Question: What is the property identification or parcel number listed?
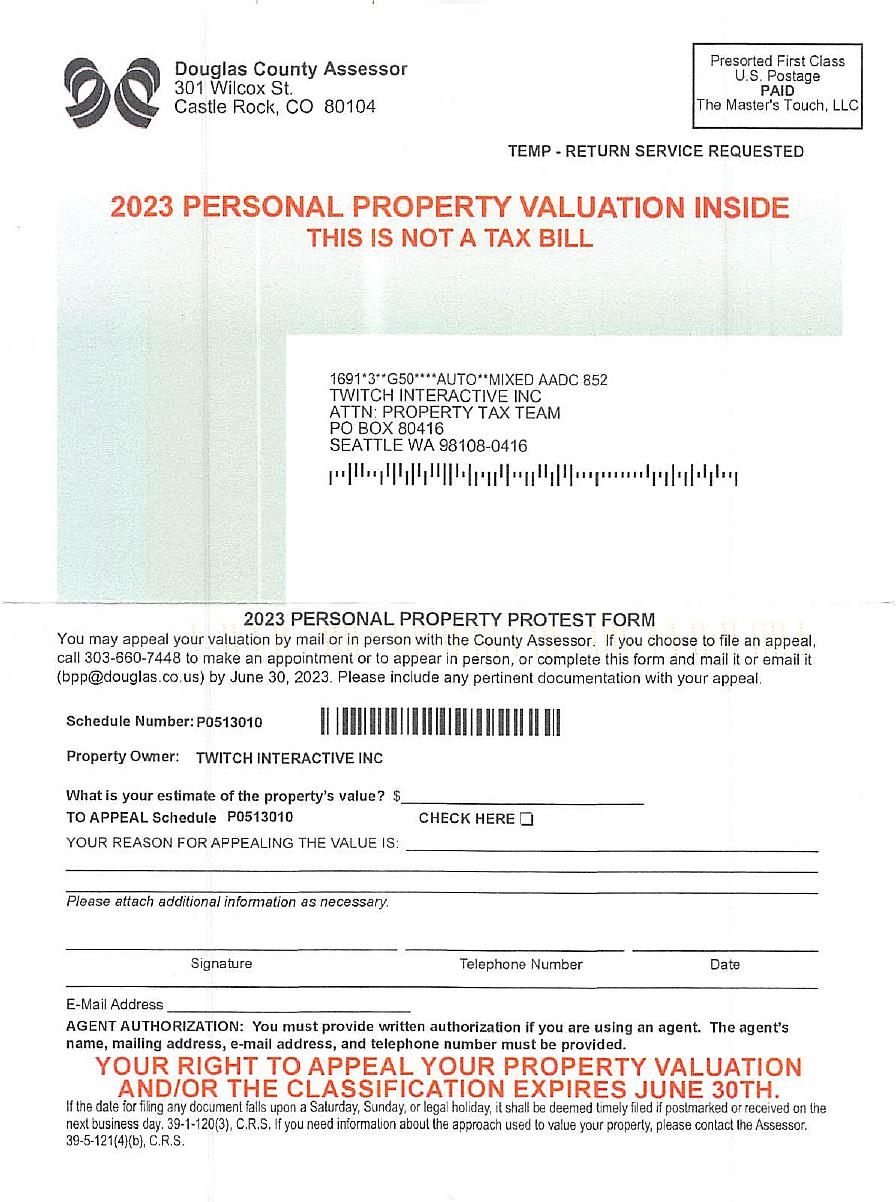
Answer: "P0513010"